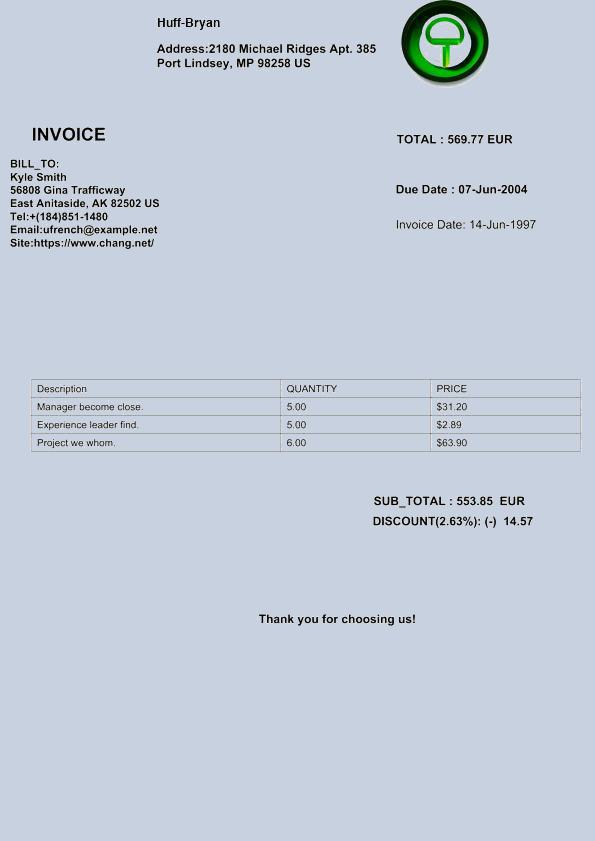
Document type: Invoice